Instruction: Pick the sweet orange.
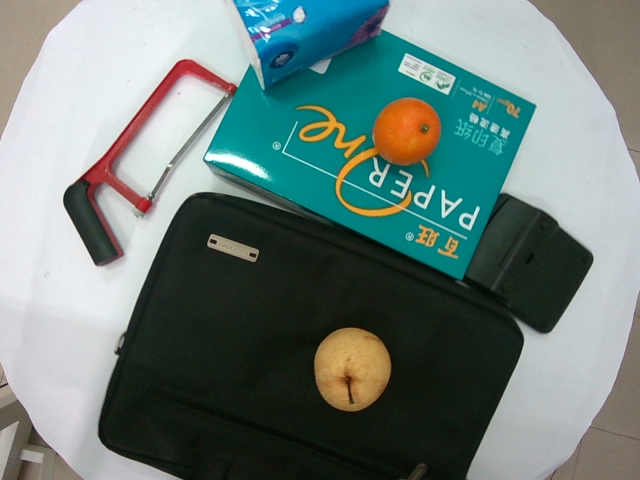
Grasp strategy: vertical